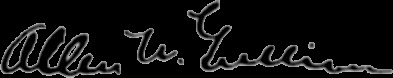
Signature of: allen w gullion